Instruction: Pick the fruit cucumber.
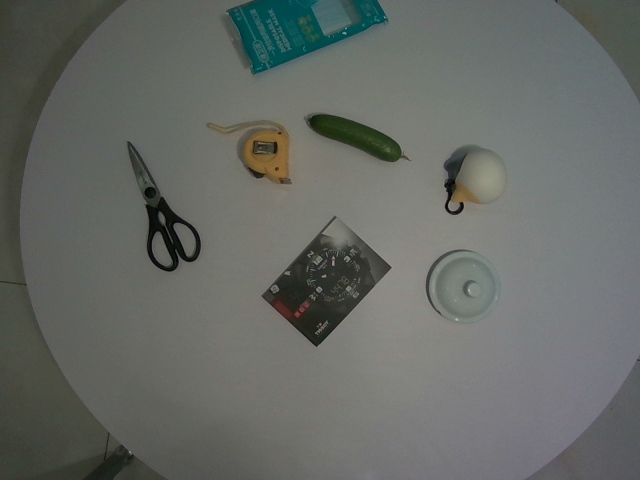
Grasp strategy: vertical